Question: Explain the disease:
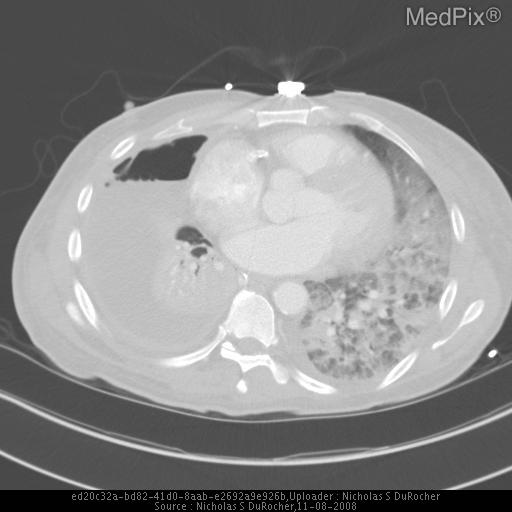
Answer: The disease is discussed as: Condition:
Pyopneumothorax - pus and gas in the pleural space

Causes:
Usually a necrotizing infection causing a bronchopleural fistula.   Also caused by esophageal perforation. The organisms responsible are anaerobes, tuberculosis, pyogenic or fungal.  Coccidiodes is the most common fungal cause.

Gross  Morphology:
A hemithorax filled with fluid and gas causing the lung to collapse on itself

Histology:
Serosanguinous or purulent fluid

Special  Stains:
Typically tested for acid fast bacilli, fungus, and anerobes.

Radiology:
On imaging, an air fluid level observed in the thorax, outside of the lung parenchyma.  Imaging findings can be identical to hydropneumothorax.

Prognosis  and  Treatment:
Depends on clinical picture.  The patient generally presents with sepsis and sequela of the infection which exacerbate the respiratory issues